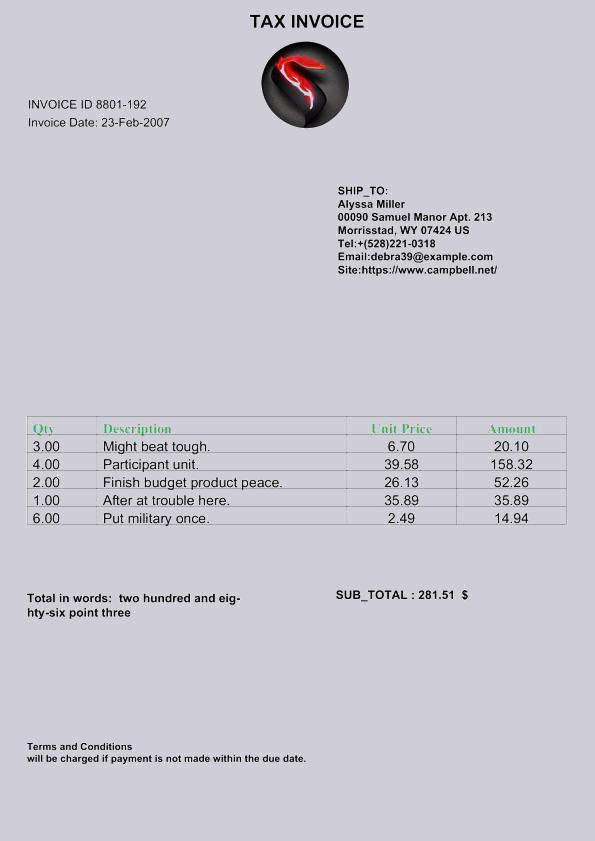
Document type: Invoice